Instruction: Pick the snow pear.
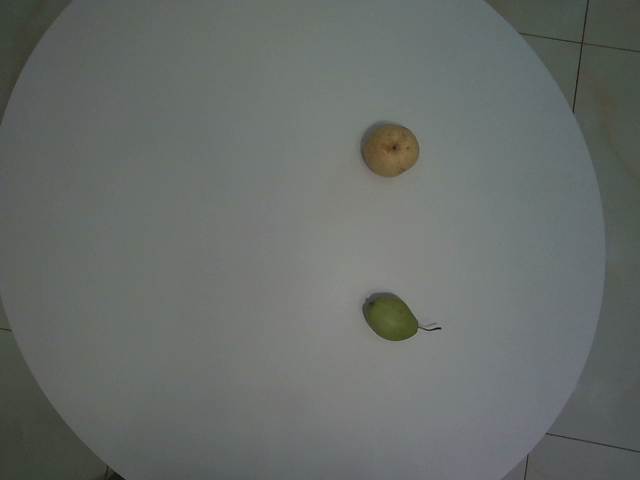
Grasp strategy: vertical